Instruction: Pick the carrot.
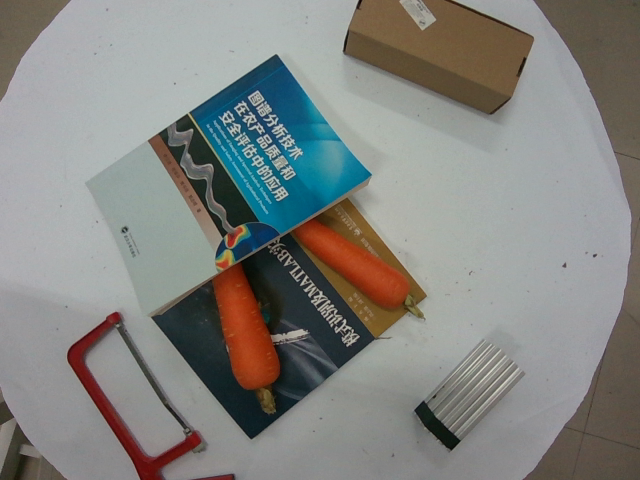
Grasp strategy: vertical